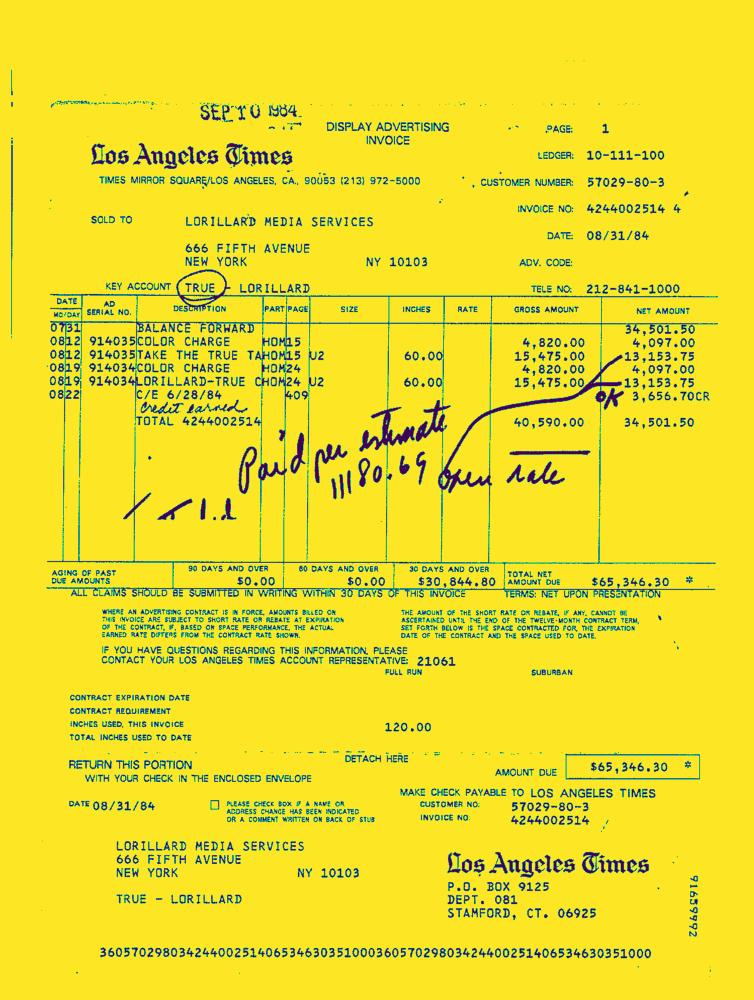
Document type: Invoice-Doc